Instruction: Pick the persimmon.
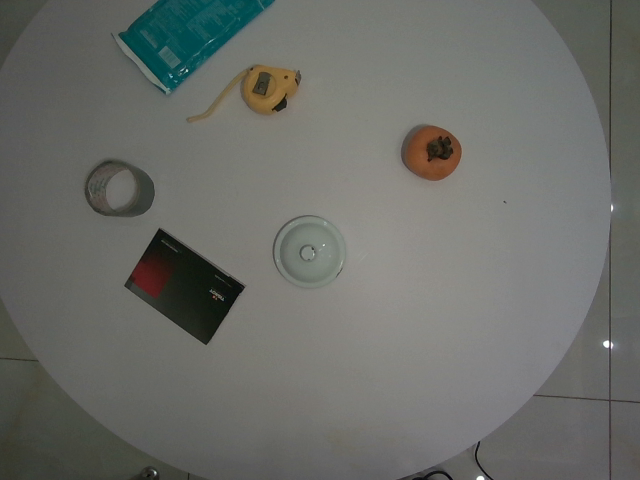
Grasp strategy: vertical